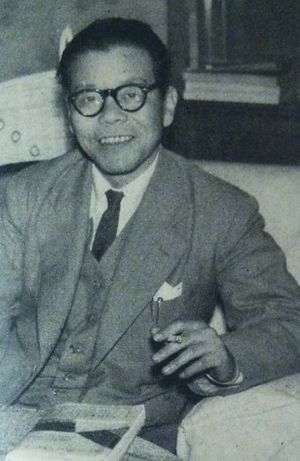
日本語: 遠藤茂